Question: How is the history relevant to the case?
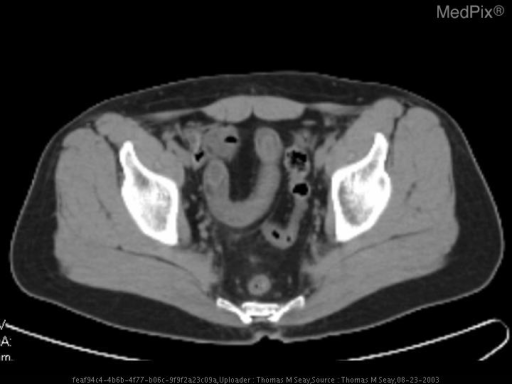
Answer: The patient's history of Two patients with the same diagnosis, the request for the studies read "assess disease status". is key in understanding the case.